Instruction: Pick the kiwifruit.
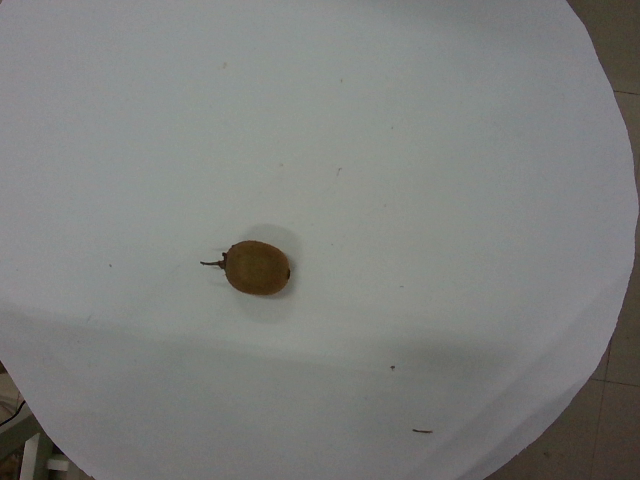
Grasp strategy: vertical